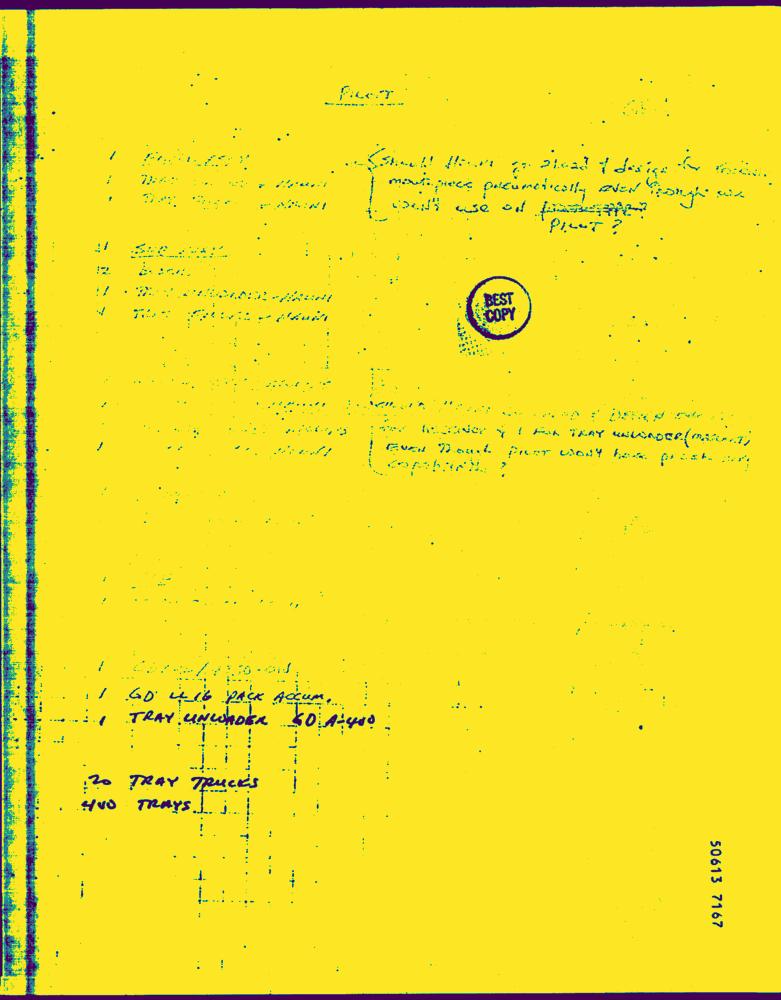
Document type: Hand-Written